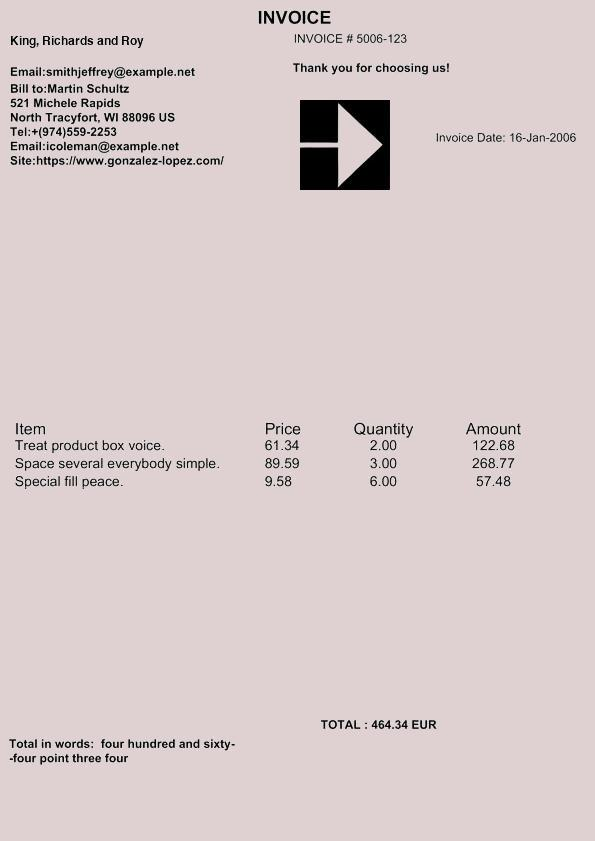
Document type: Invoice